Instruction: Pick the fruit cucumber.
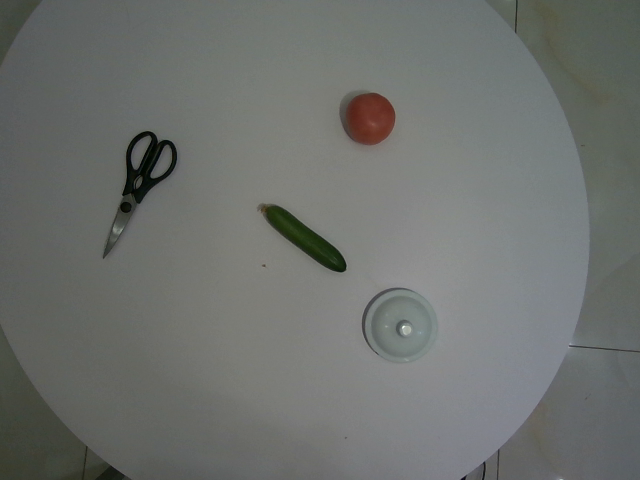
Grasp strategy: vertical